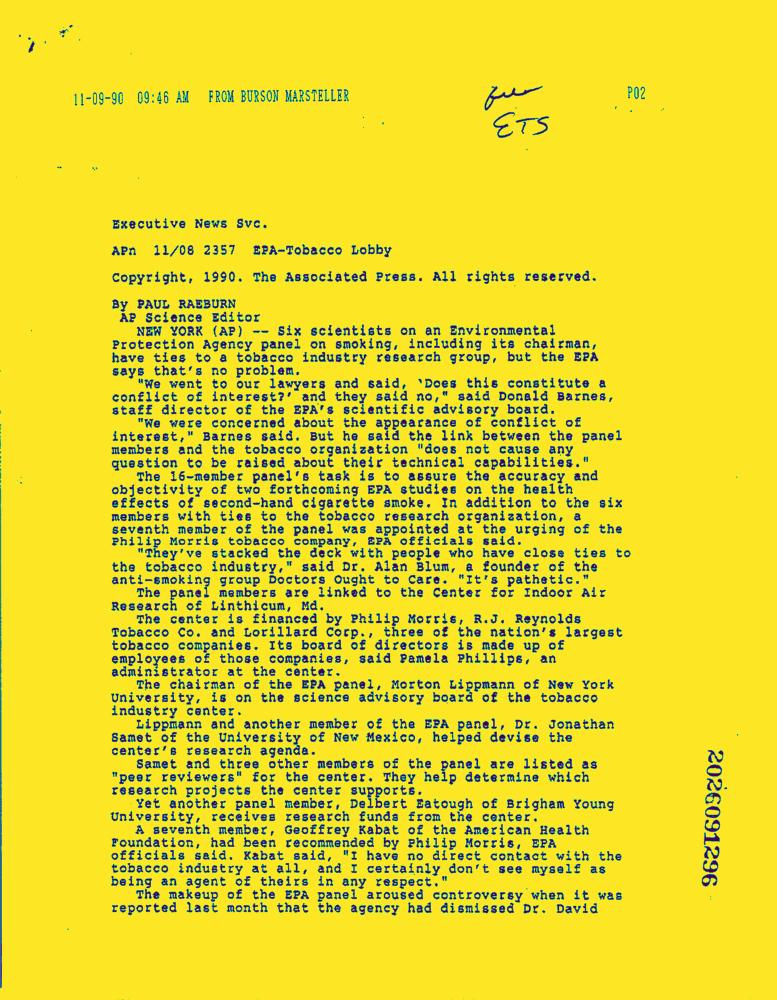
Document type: News-Article